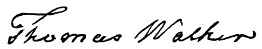
Signature of: thomas walker